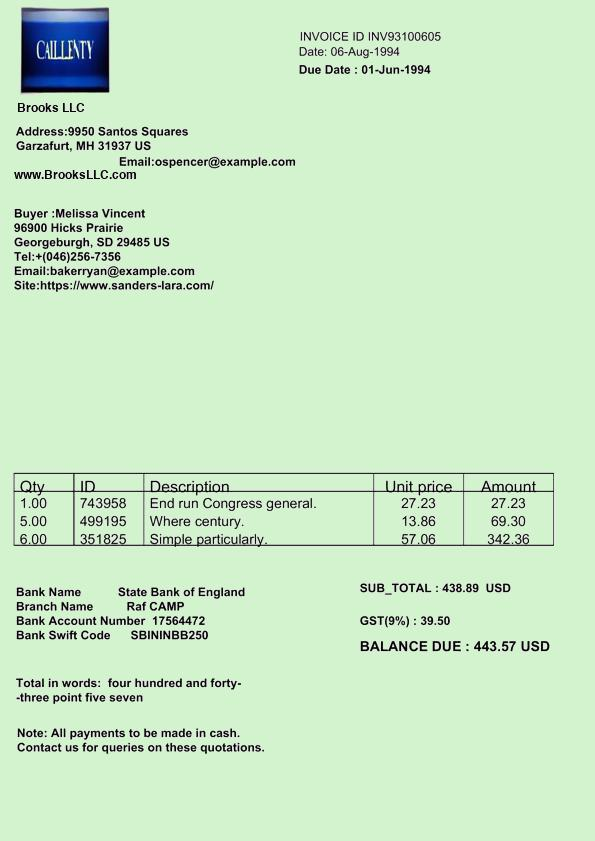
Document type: Invoice